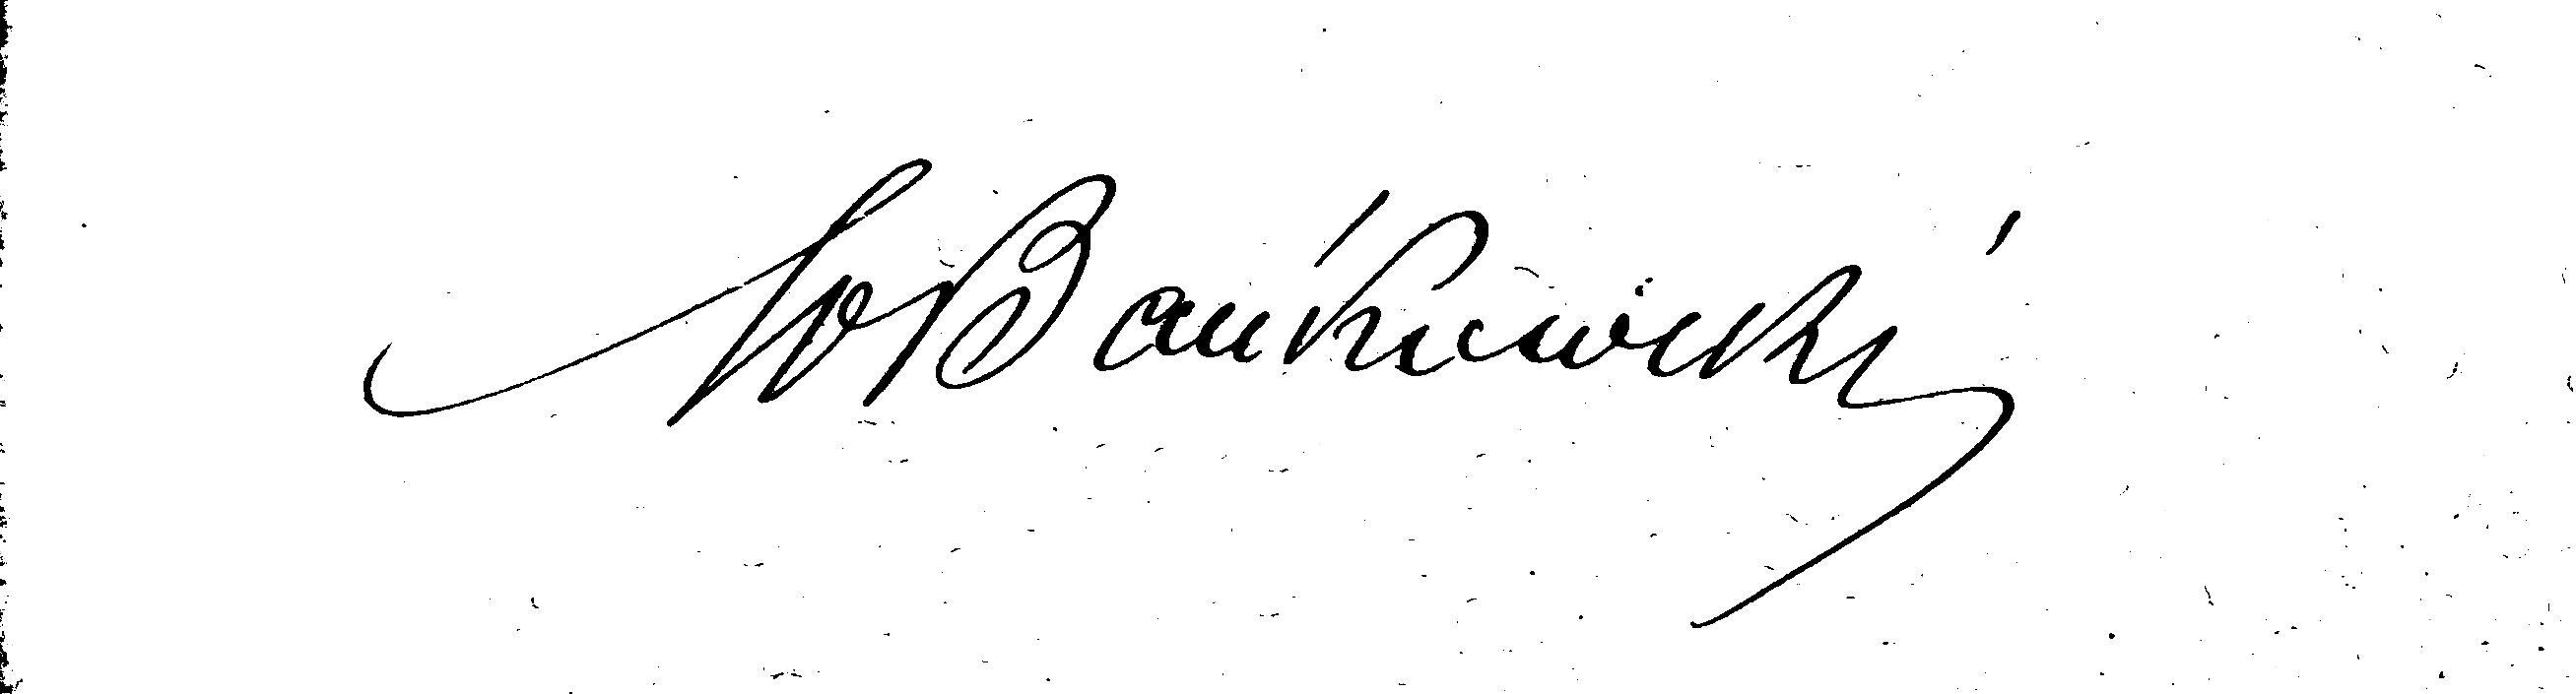
Signature of: włodzimierz bańkowski